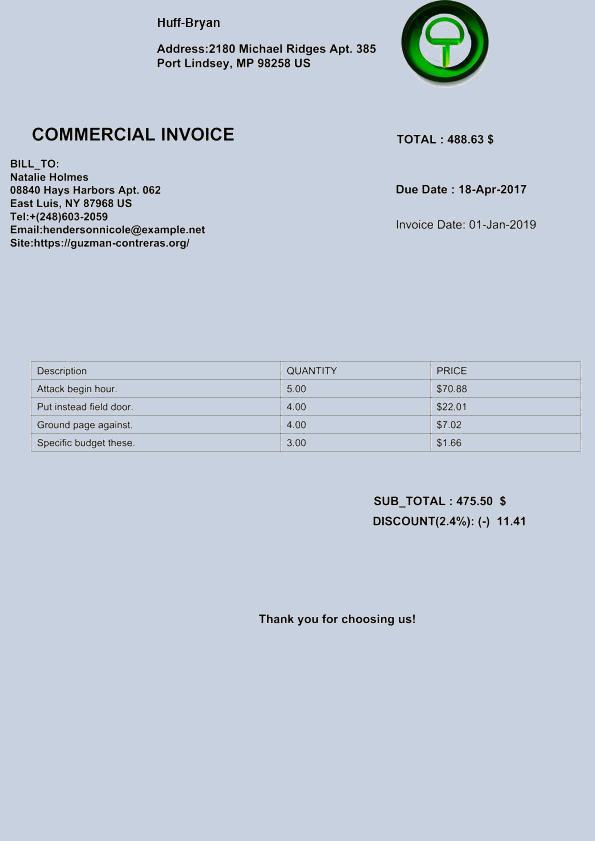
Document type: Invoice